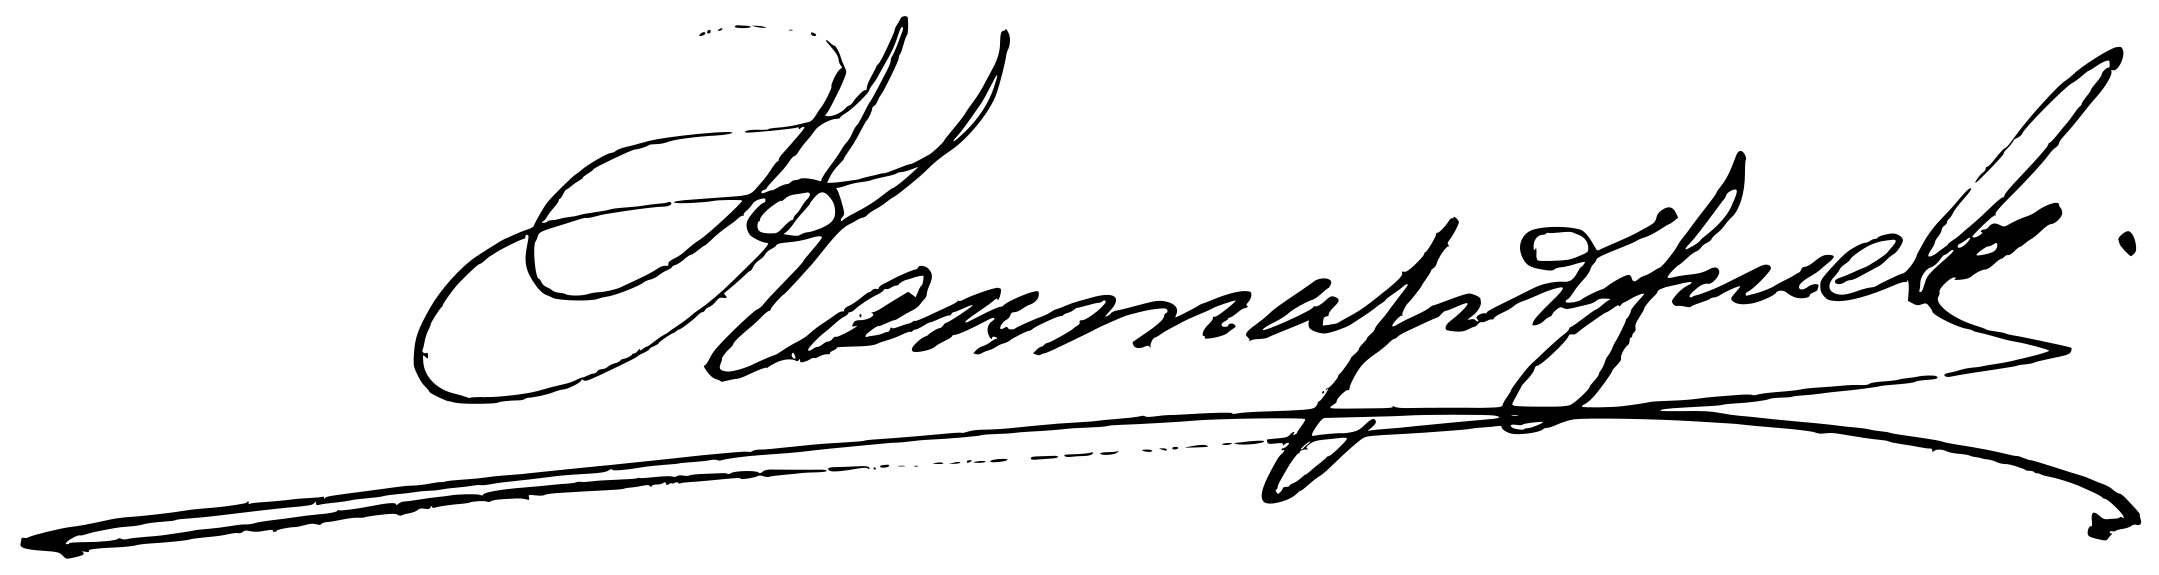
Signature of: todor kantardzhiev